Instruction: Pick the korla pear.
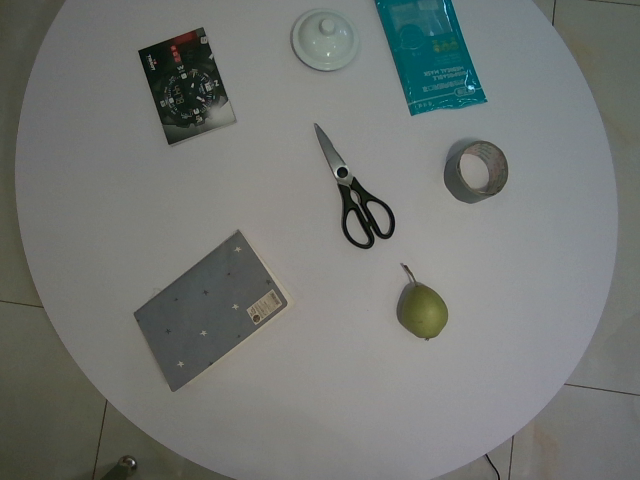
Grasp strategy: vertical